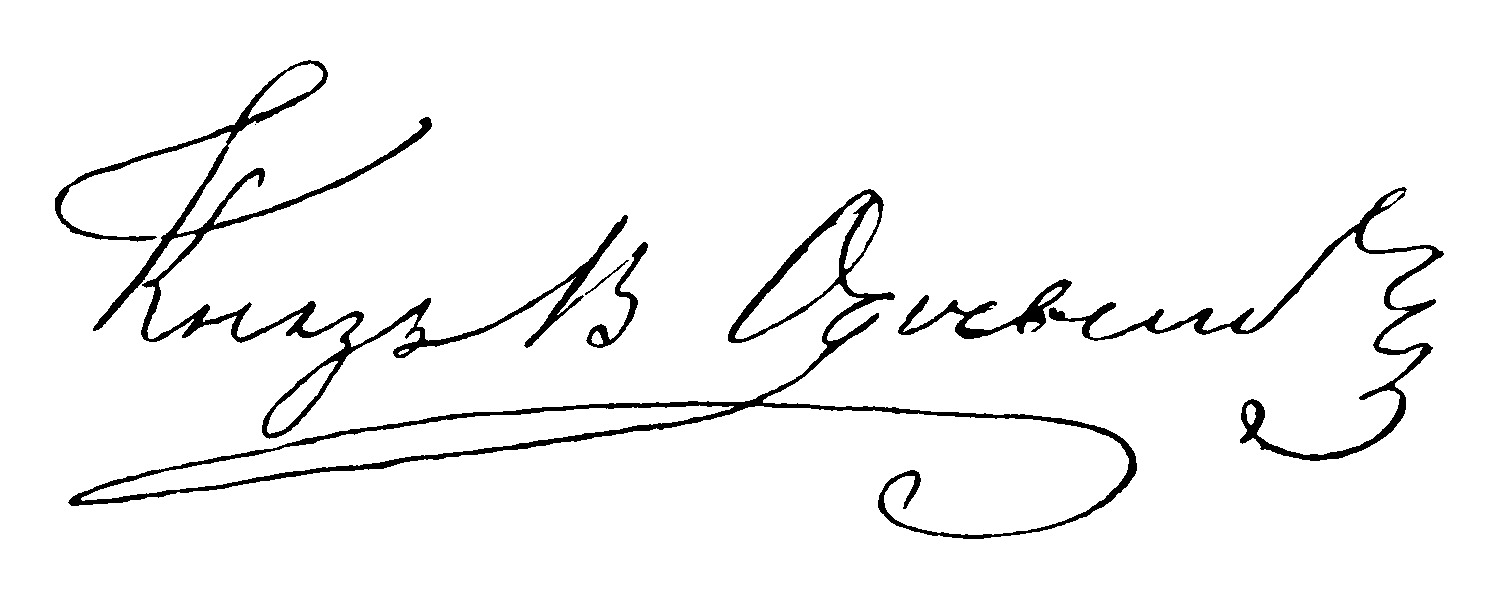
Signature of: vladimir odoevsky